Question: How is the property described in the document?
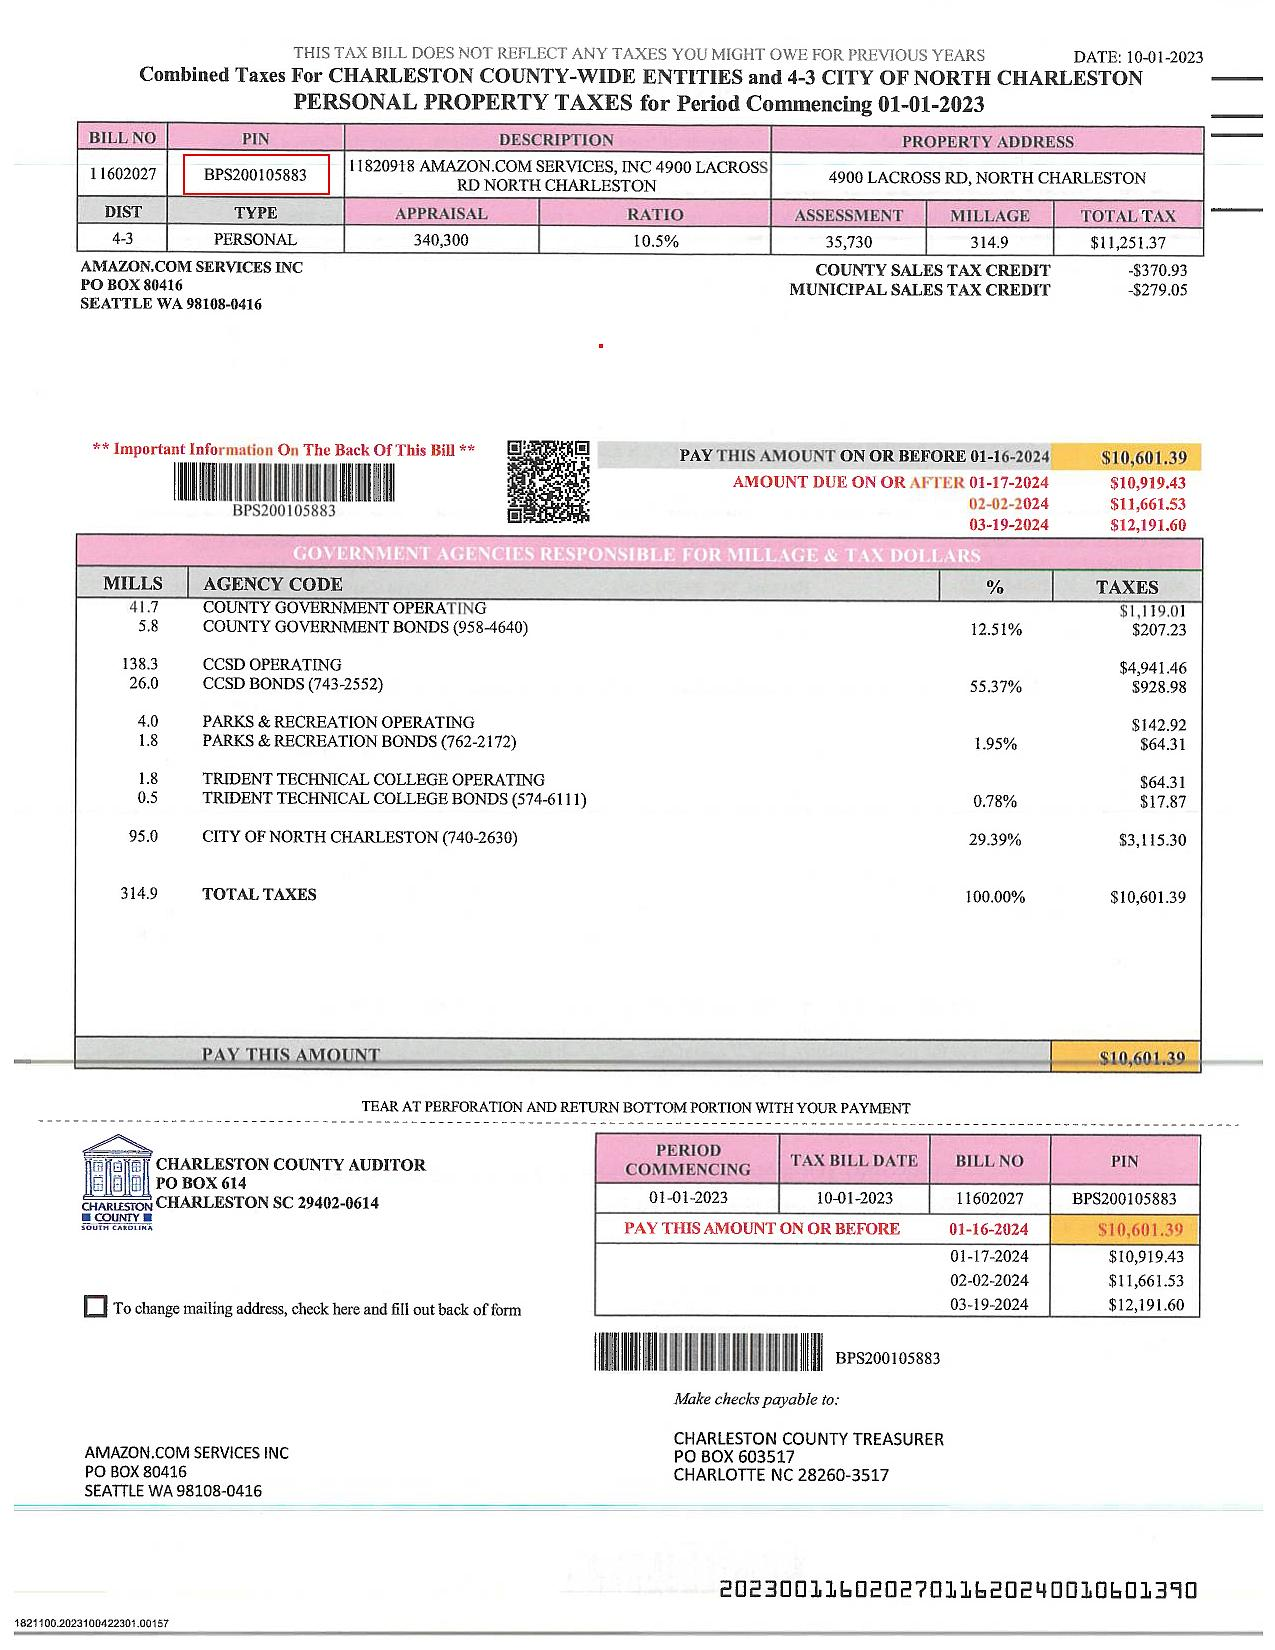
Answer: "AMAZON.COM SERVICES, INC 4900 LACROSS RD NORTH CHARLESTON"